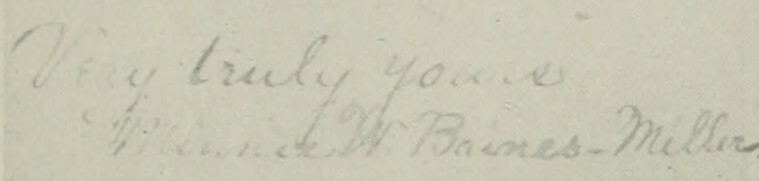
Signature of: minnie willis baines